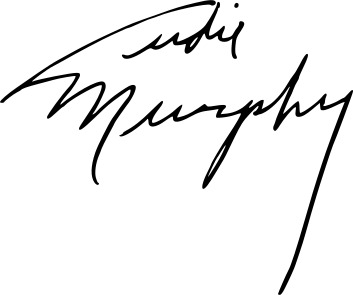
Signature of: audie murphy